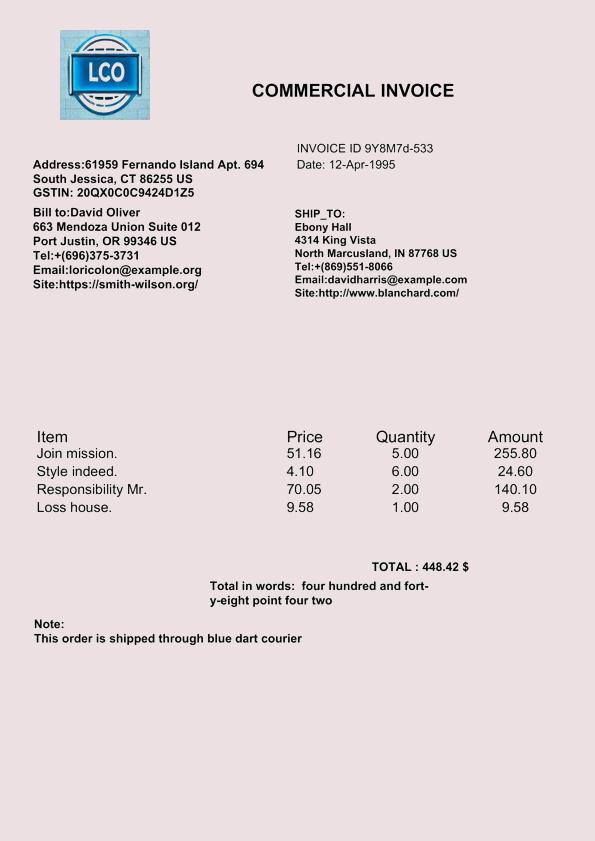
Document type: Invoice